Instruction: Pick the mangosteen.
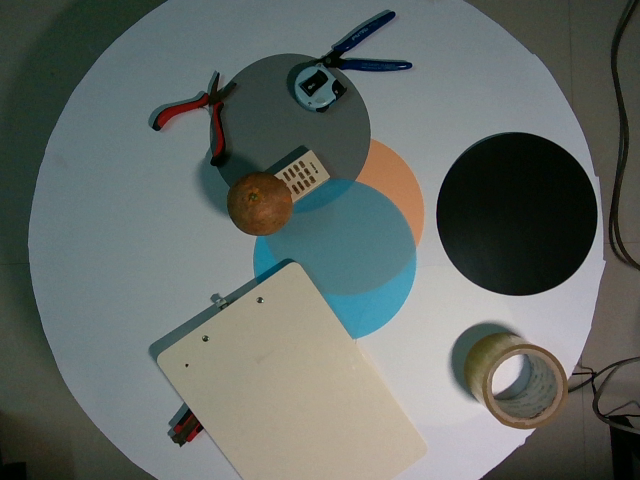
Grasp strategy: vertical